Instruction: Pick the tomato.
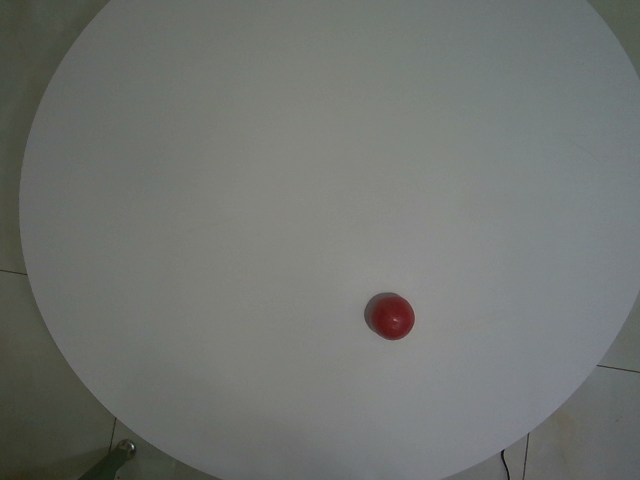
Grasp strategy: vertical